Extract the amount written in words, the amount in digits, the name of the payee, the date on the cheque, and the bank's name from the image.
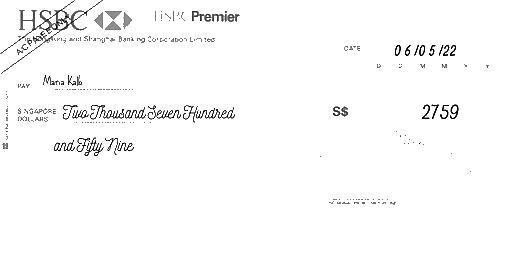
amt_in_words: Two Thousand Seven Hundred and Fifty Nine
amt_in_figures: 2759
payee_name: Maria Kalb
bank_name: HSBC
cheque_date: 06/05/22